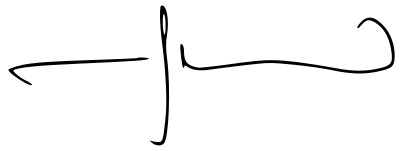
Signature of: andrzej adamczyk